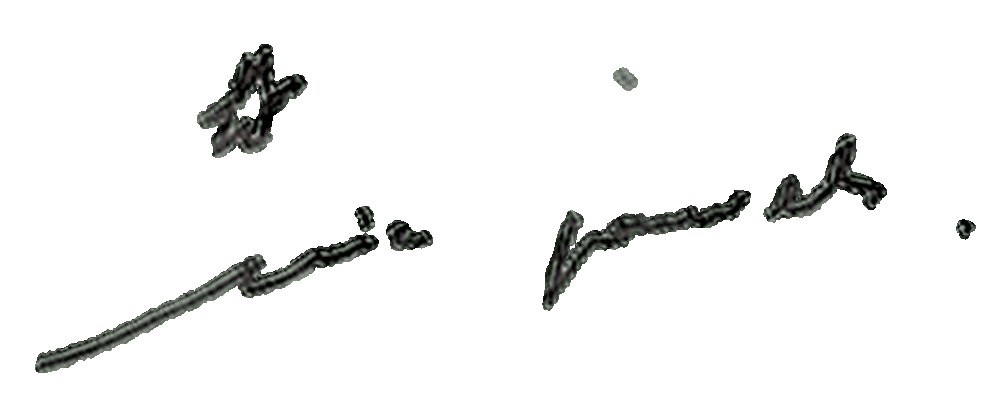
Signature of: eric pauwels